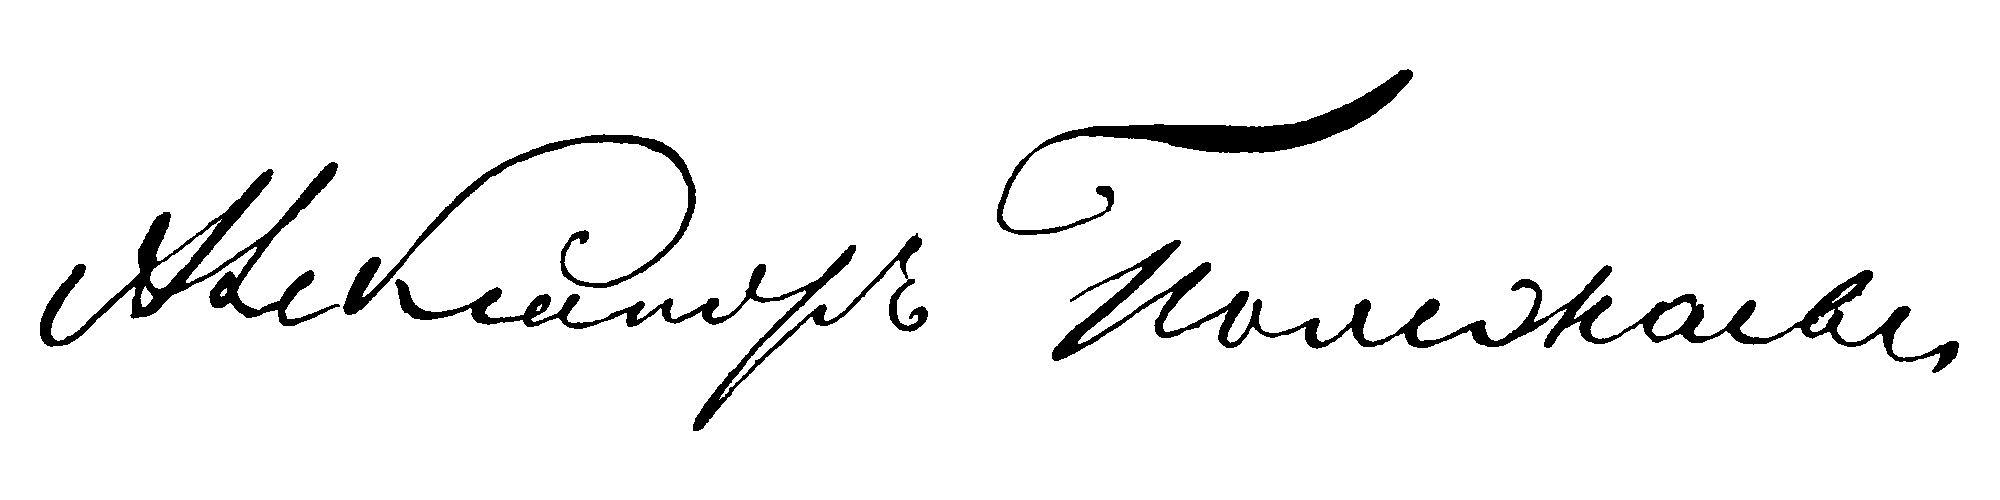
Signature of: alexander polezhayev